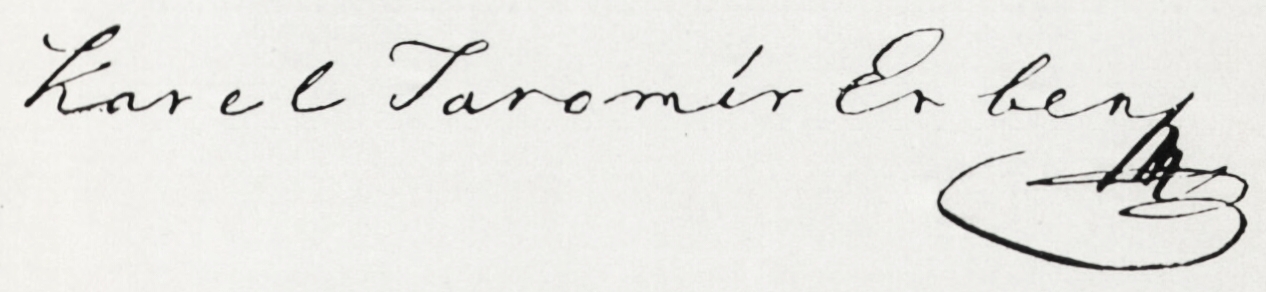
Signature of: karel jaromír erben